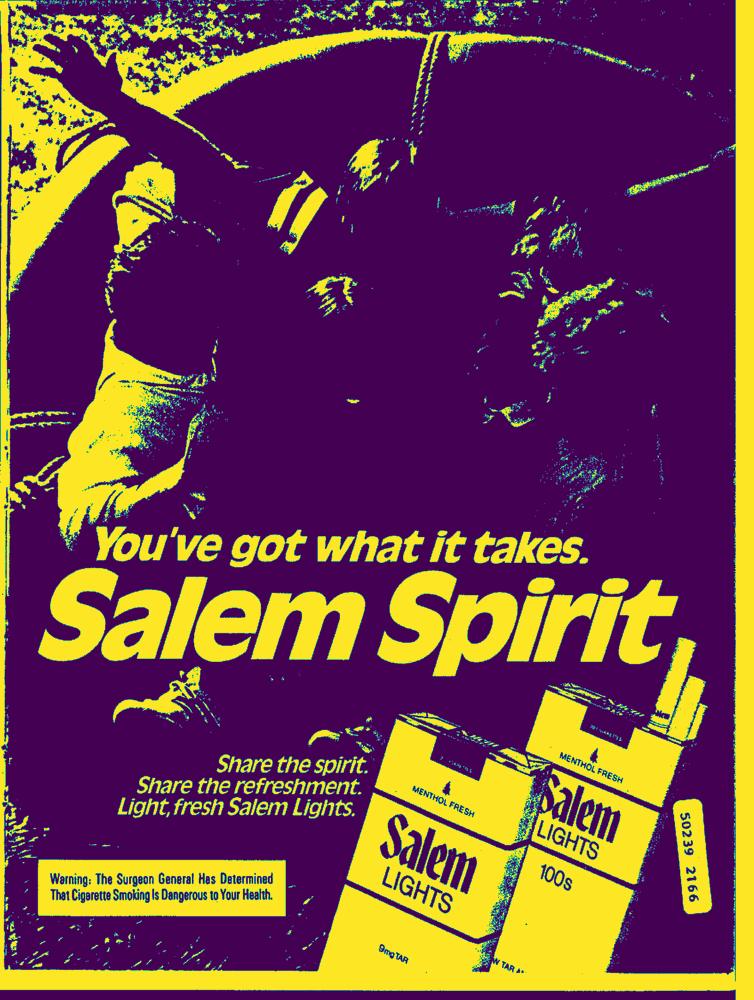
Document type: AD